Question: Describe the condition in detail:
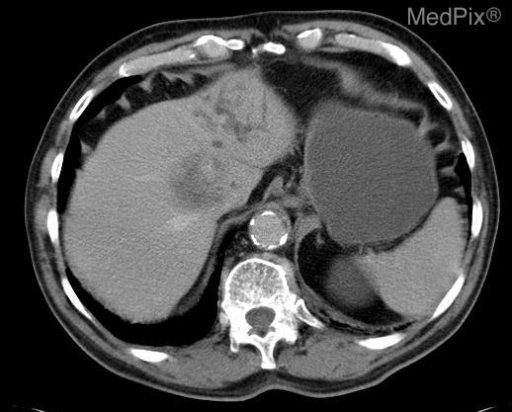
Answer: The disease is discussed as: •  Discussion: Cholangiocarcinomas  are rare slow-growing malignancies of the biliary duct system, that may occur anywhere within the biliary system from the liver to the ampulla of Vater. Cholangiocarcinomas are encountered in 3 geographic regions: intrahepatic, extrahepatic (ie, perihilar), and distal extrahepatic. Perihilar tumors are the most common and intrahepatic tumors are the least common. Perihilar tumors also called Klatskin tumors occur at the bifurcation of right and left hepatic ducts. 95% of these tumors are ductal adenocarcinomas and the remainder are squamous cell tumors. Local extension occurs into the liver, porta hepatis, and regional lymph nodes of the celiac and pancreaticoduodenal chains. The etiology of most bile duct cancers remains undetermined. Long-standing inflammation, as with primary sclerosing cholangitis (PSC) or chronic parasitic infection, has been suggested as playing a role by inducing hyperplasia, cellular proliferation, and, ultimately, malignant transformation. Cholangiocarcinomas is slow growing and tends to invade locally dissecting along tissue planes. In Southeast Asia, chronic infection with liver flukes, Clonorchis sinensis has been causally related to cholangiocarcinomas. It also has an association with ulcerative colitis and primary sclerosing cholangitis.  Increased incidence has been noted in exposure to Thortrast radiopaque medium and in rubber industries. Several congenital diseases also show a relationship, including choledochal cysts and Caroli’s disease.

•  Clinical presentation:
Patients often present with painless jaundice and many patients present with unresectable or metastatic disease.  Pruritis and non-specific abdominal pain are other common complaints. Physical exam findings include hepatomegaly (tender/non-tender), a palpable non-tender gallbladder (Courvoisier sign) and splenomegaly secondary to portal hypertension. Lab findings include elevated LFT’s.  CEA and CA 19-9 tumor markers may be positive but cholangiocarcinomas does not produce alpha feto proteins (AFP).

• Imaging:
Initial evaluation should be with ultrasound and CT.  The most common US finding is general ductal dilitation.  Focal ductal dilitation, lobar atrophy, bile duct wall thickening and rarely a polypoid mass within the ducts may also be seen.  CT demonstrates biliary dilation as well but can show thickening of the bile duct walls more accurately. In peripheral cholangiocarcinomas the CT scan is often nonspecific demonstrating minimal contrast enhancement with a poorly defined isoattenuating or hypoattenuating mass.  Delayed enhancement (8-10 min) is useful in hilar tumors.  The tumor itself is only identified in about 50% of cases.  CT is good at showing lymphadenopathy and lobar atrophy.  Cholangiography(ERCP or PTC) is very helpful in demonstrating ductal anatomy and has the added benefit of enabling stent placement for drainage. MRI Cholangiography is being used more frequently and may help define tumor extension into portal vessels.

•  Treatment:
Stenting is very useful in both palliative care to relieve obstruction and for symptomatic relief preop.  The only possible cure is complete resection but imaging confirmation of complete resection is often impossible. Lesions are considered unresectable if tumor involves either both lobes of the liver or major portal veins or hepatic arteries. Overall resecatability is about 40%. Chemo and radiation therapy can be used for palliative treatment but show little benefit. Celiac-plexus block via regional injection of alcohol or other sclerosing agent can relieve pain in the mid-back associated with retroperitoneal tumor growth.